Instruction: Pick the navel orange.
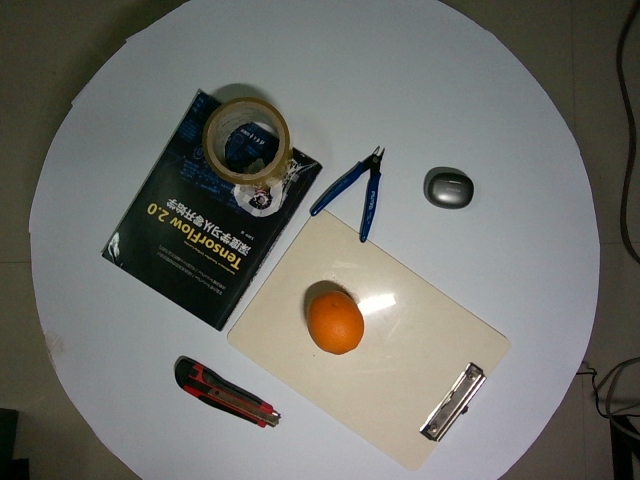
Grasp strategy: vertical